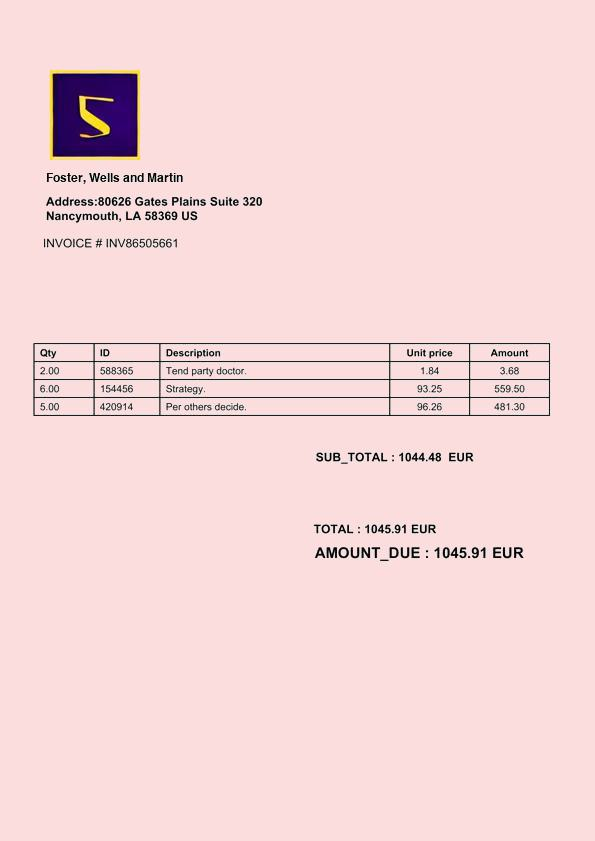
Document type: Invoice